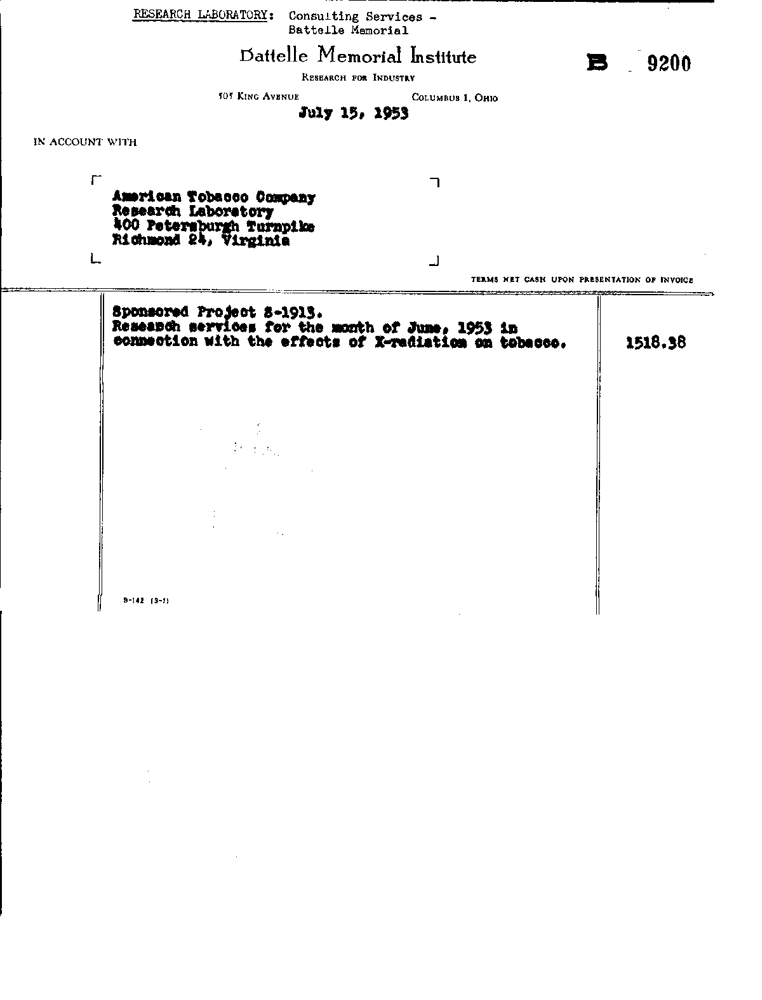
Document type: Invoice